Please extract the written amount, numerical amount, recipient's name, date on the cheque, and the bank's name from the image.
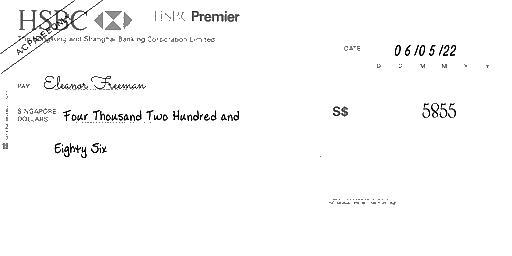
amt_in_words: Four Thousand Two Hundred and Eighty Six
amt_in_figures: 5855
payee_name: Eleanor Freeman
bank_name: HSBC
cheque_date: 06/05/22